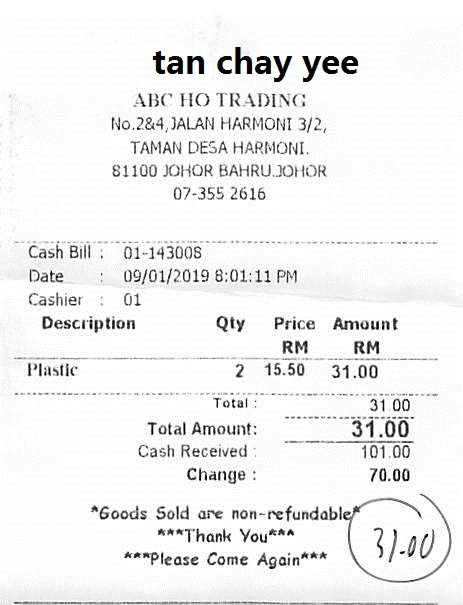
TAN CHAY YEE
ABC HO TRADING
NO.2&4,JALAN HARMONI 3/2,
TAMAN DESA HARMONI.
81100 JOHOR BAHRU JOHOR
07-355 2616
CASH BILL :
01-143008
DATE
:
09/01/2019 8:01:11 PM
CASHIER
:
01
DESCRIPTION
QTY
PRICE
AMOUNT
RM
RM
PLASTIC
2
15.50
31.00
TOTAL :
31.00
TOTAL AMOUNT:
31.00
CASH RECEIVED :
101.00
CHANGE :
70.00
*GOODS SOLD ARE NON-REFUNDABLE*
***THANK YOU***
***PLEASE COME AGAIN***